Identify and extract the amount in words, amount in numbers, payee name, cheque date, and bank name from the image.
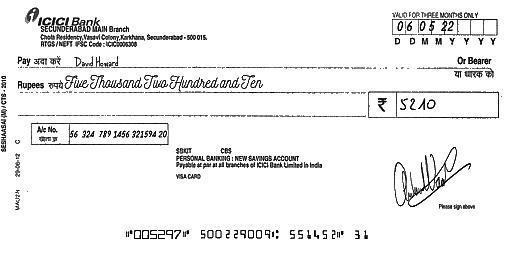
amt_in_words: Five Thousand Two Hundred and Ten
amt_in_figures: 5210
payee_name: David Howard
bank_name: ICICI Bank
cheque_date: 06/05/22